Question: What are the imaging findings?
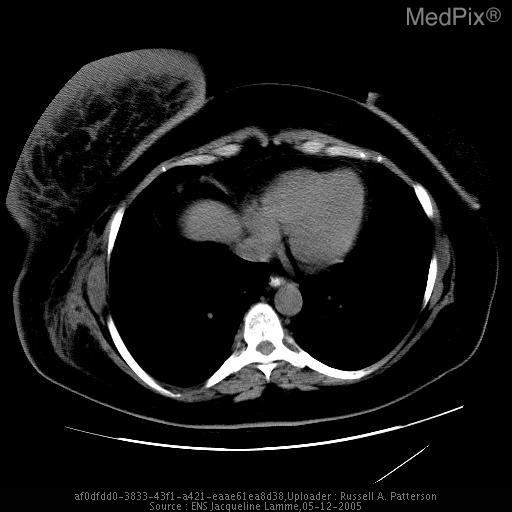
Answer: The imaging shows CT of chest shows skin thickening over right breast, significant enlargement of right breast compared to left.  Fat streaking within the right breast.
MRI of thoracic spine shows abnormal signal intensity at T4 and T7 consistent with metastases. CT of chest shows skin thickening over right breast, significant enlargement of right breast compared to left.  Fat streaking within the right breast.

MRI of thoracic spine shows abnormal signal intensity at T4 and T7 consistent with metastases..